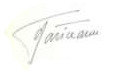
Signature of: călin popescu tăriceanu